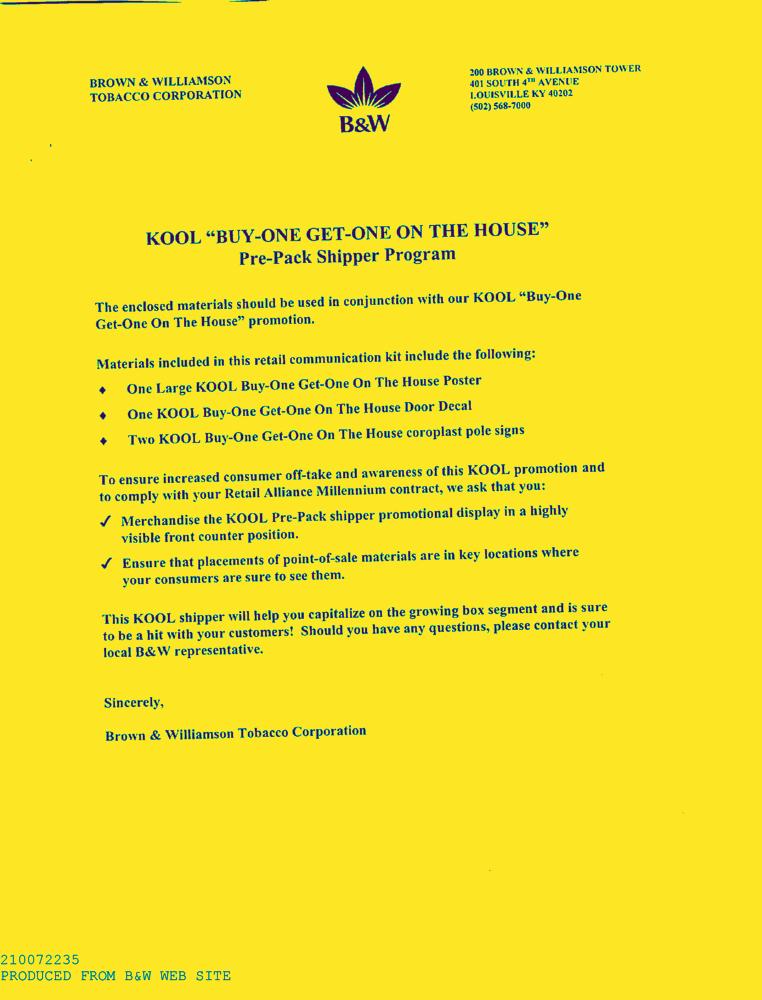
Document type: AD